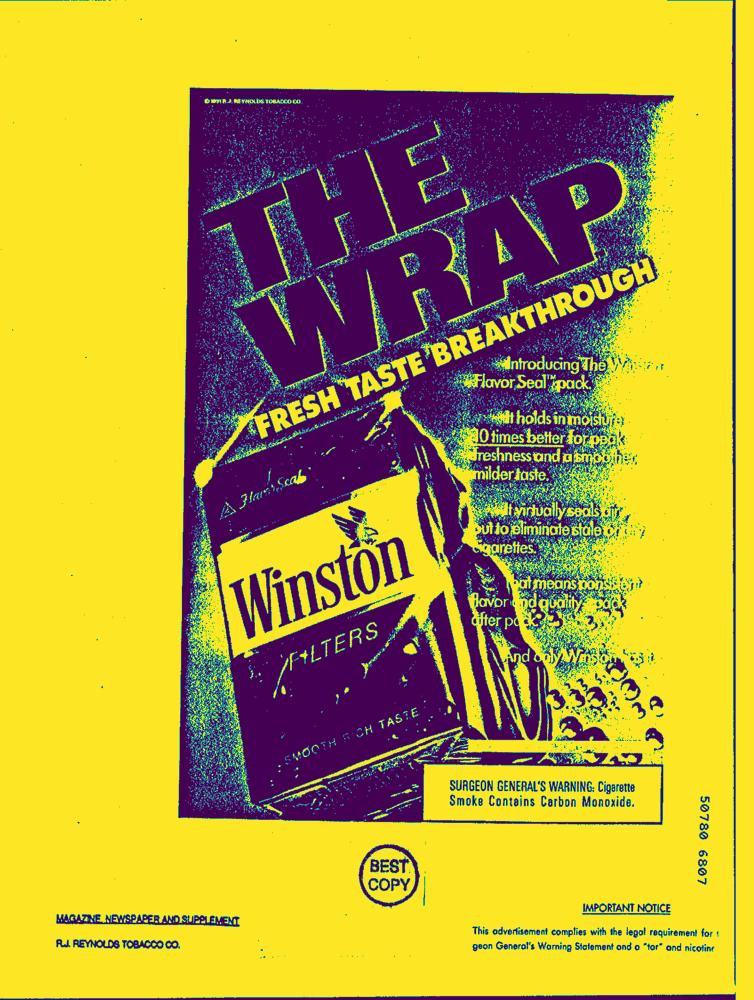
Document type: AD